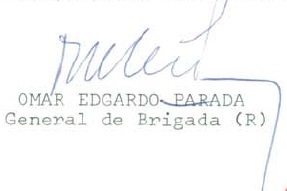
Signature of: omar edgardo parada